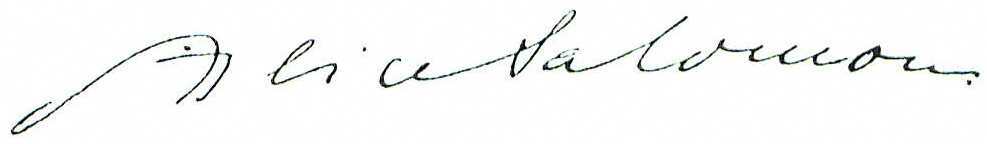
Signature of: alice salomon